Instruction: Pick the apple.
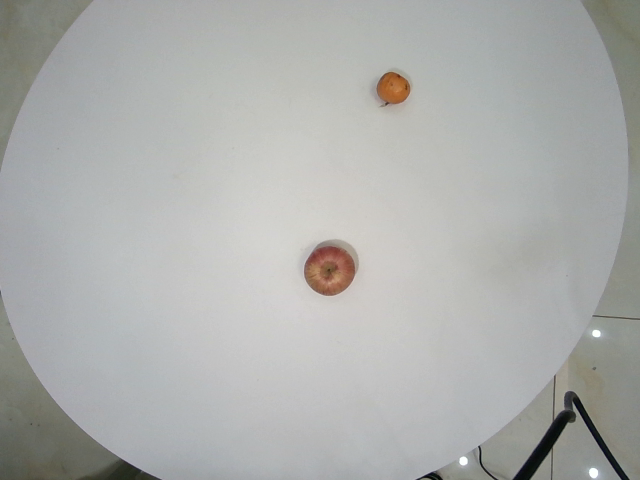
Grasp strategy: vertical